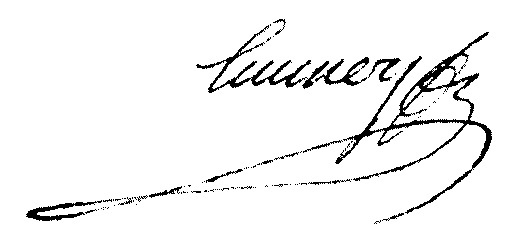
Signature of: jean louis emmery